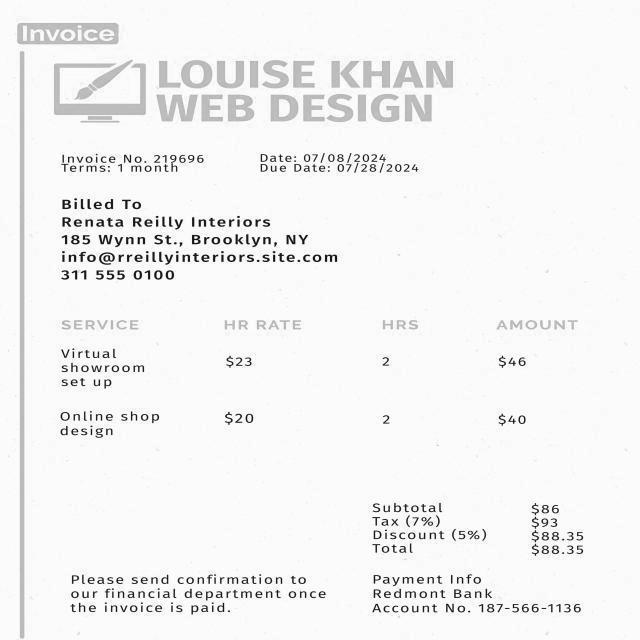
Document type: Invoice